Question: What are the imaging findings?
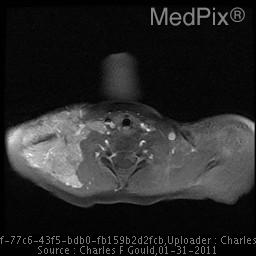
Answer: The imaging shows Lobulated, intensely enhancing mass lesion with high flow intralesional vessels. Axial post-gadolinium SPGR T1 fat-suppressed image demonstrates robust homogeneous enhancement..